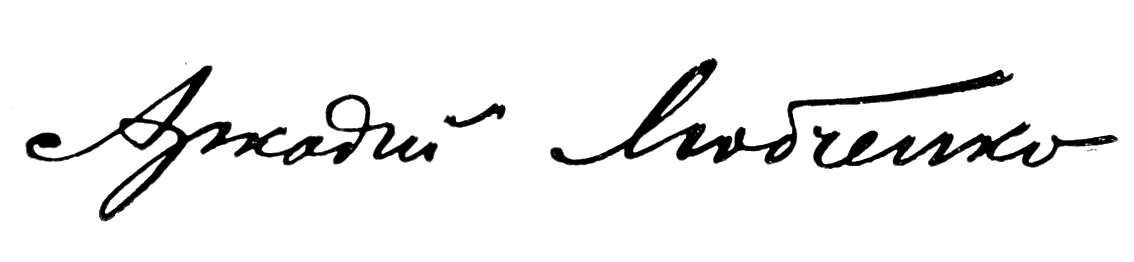
Signature of: arkadiy lyubchenko